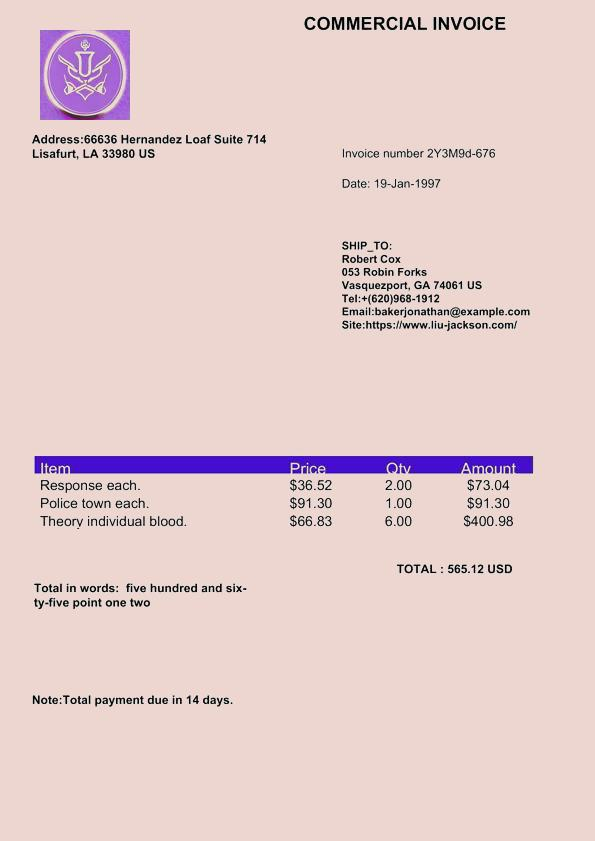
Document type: Invoice